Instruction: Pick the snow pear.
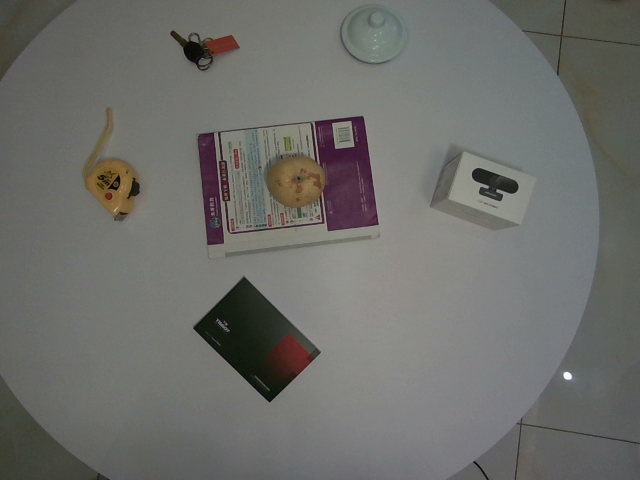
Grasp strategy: vertical